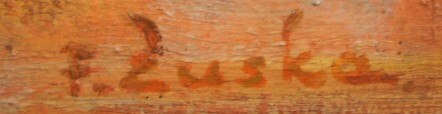
Signature of: františek zuska